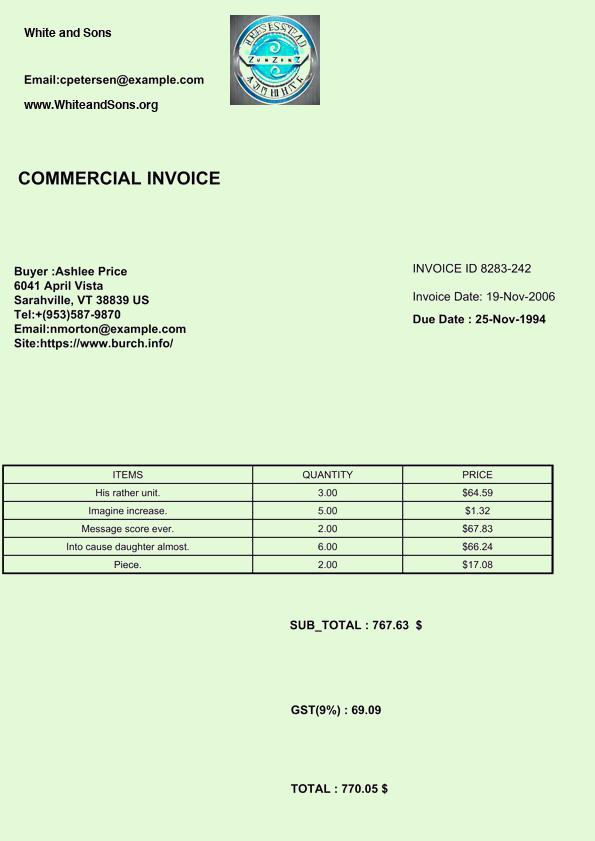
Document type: Invoice